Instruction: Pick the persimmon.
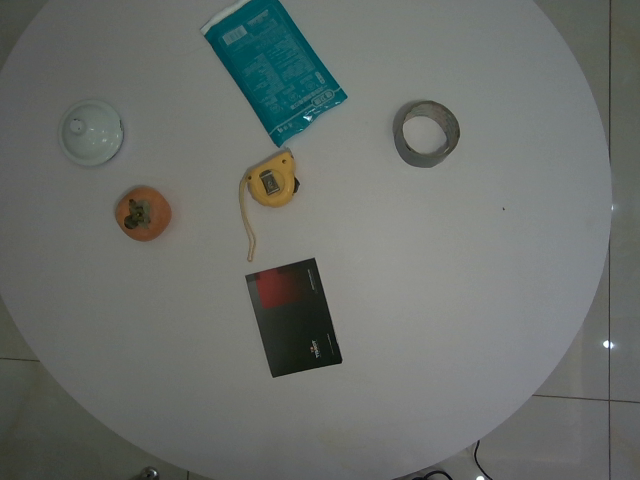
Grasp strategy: vertical